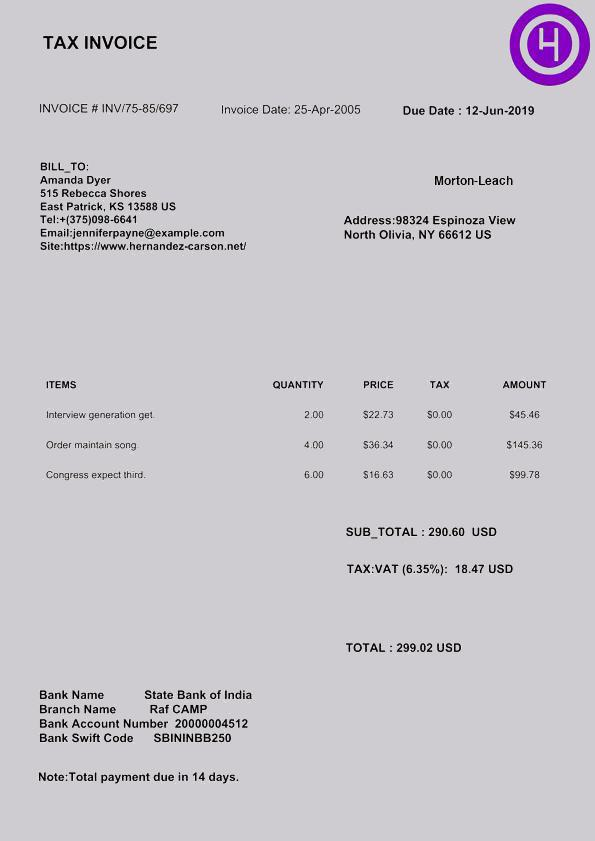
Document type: Invoice